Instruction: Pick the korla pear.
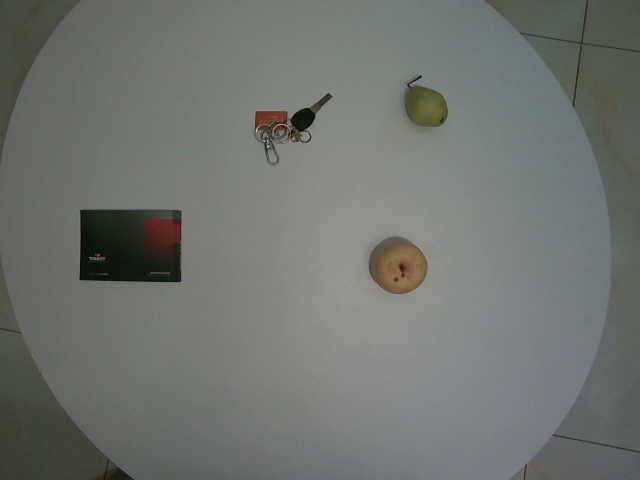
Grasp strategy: vertical